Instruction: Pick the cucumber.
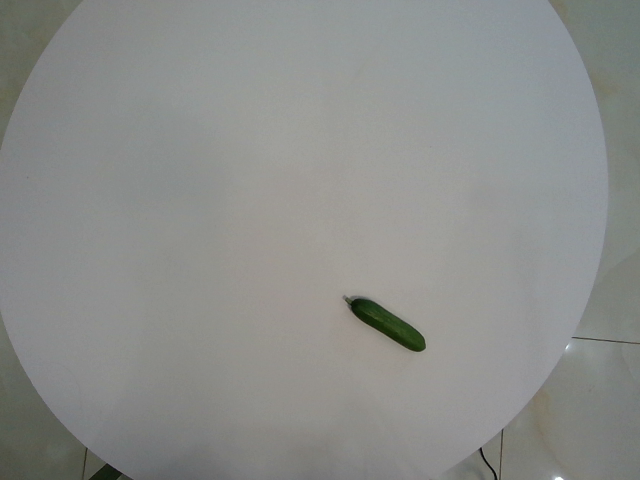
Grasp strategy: vertical